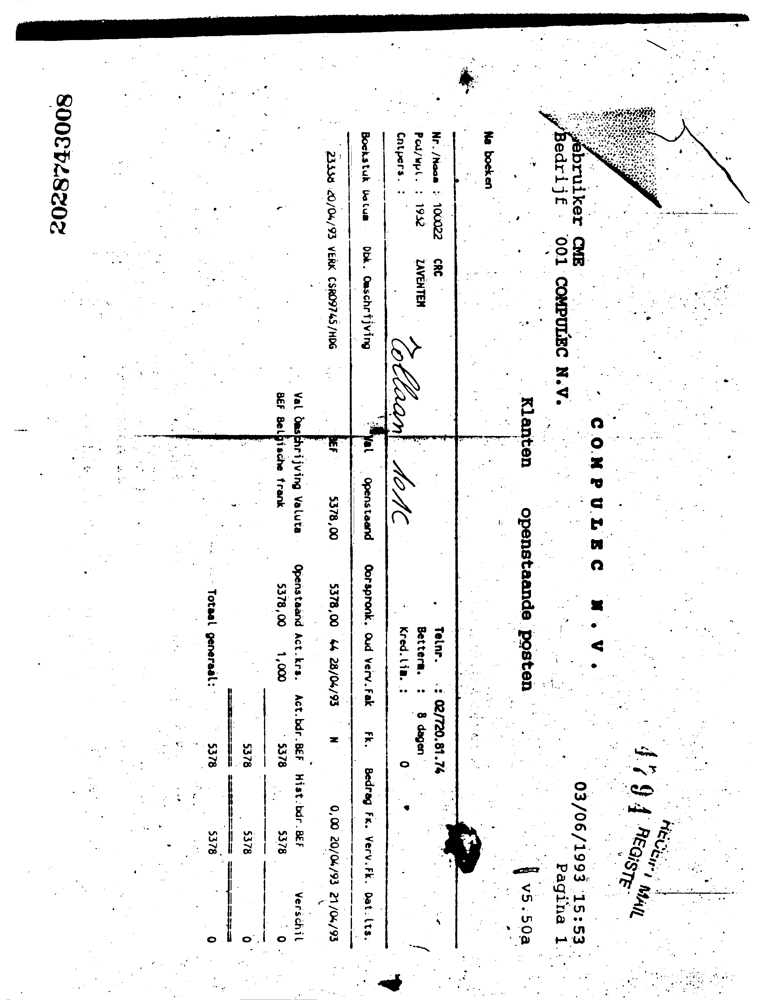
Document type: Invoice